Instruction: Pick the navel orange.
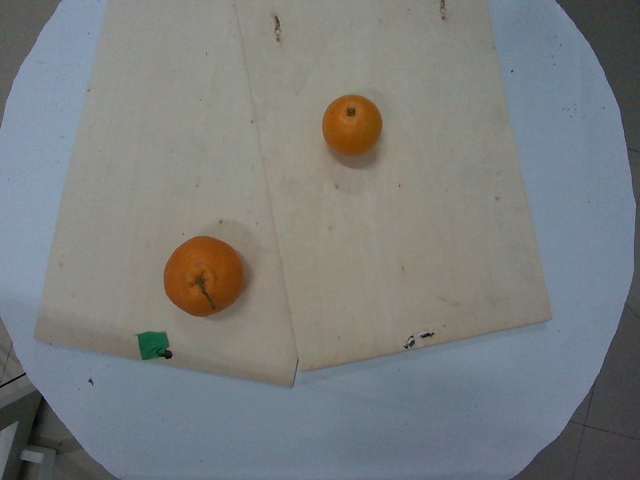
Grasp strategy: vertical